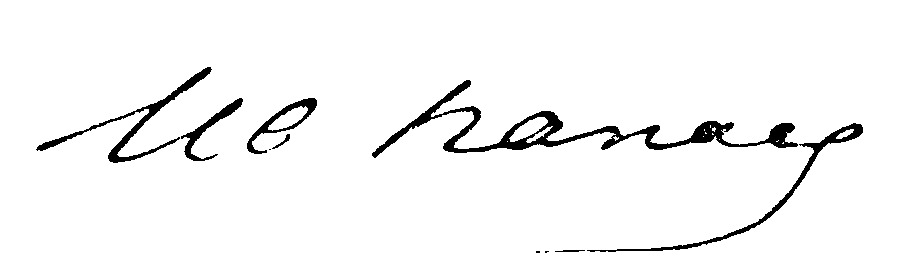
Signature of: ivan panaev